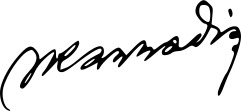
Signature of: nikos kavvadias